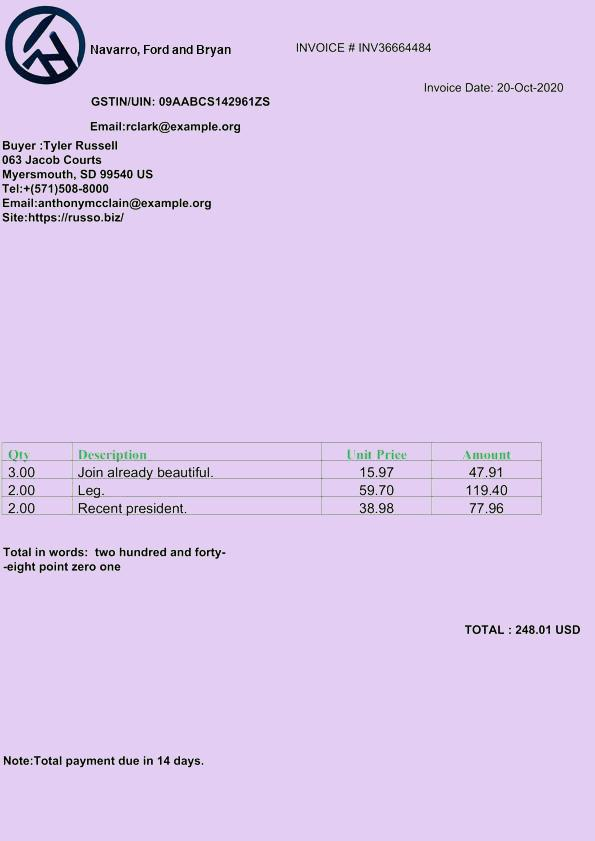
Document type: Invoice